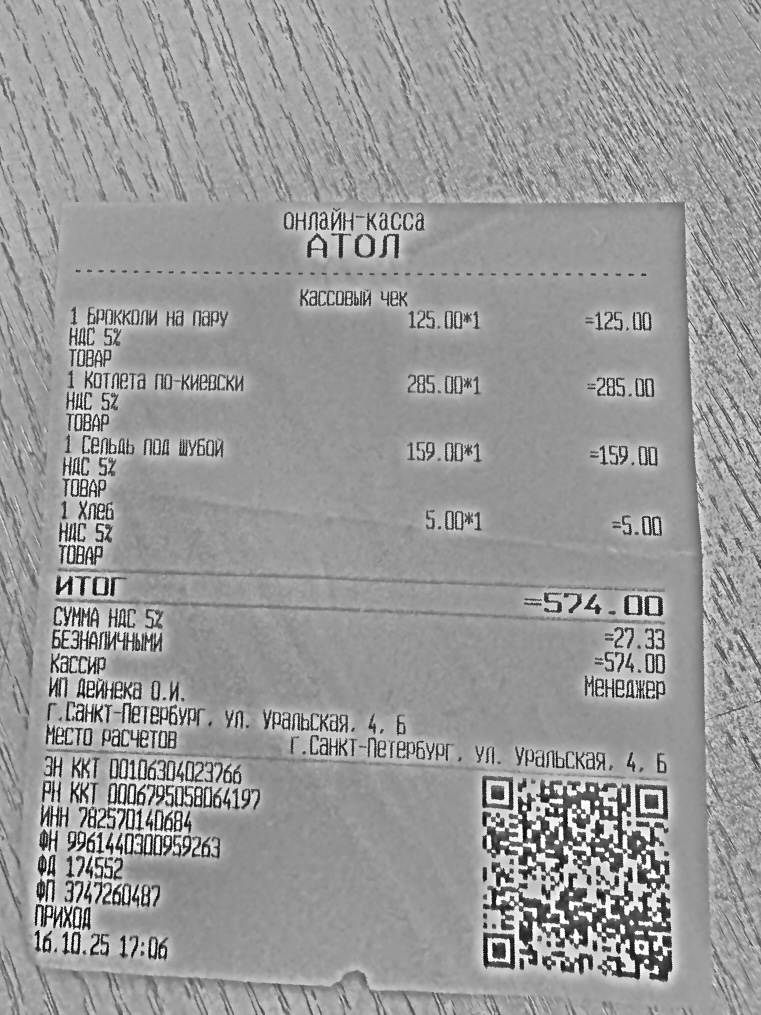
Продавец: ИП Дейнека О.И.
ИНН: 782570140684
Дата: 16.10.25
Товары: 1 Брокколи на пару; 1 Котлета по-киевски; 1 Сельдь под шубой; 1 Хлеб
Количество: 1; 1; 1; 1
Цена: 125.00; 285.00; 159.00; 5.00
Сумма: 125.00; 285.00; 159.00; 5.00
Итого: 574.00